Question: What type of tax is indicated in the document, personal property or real estate?
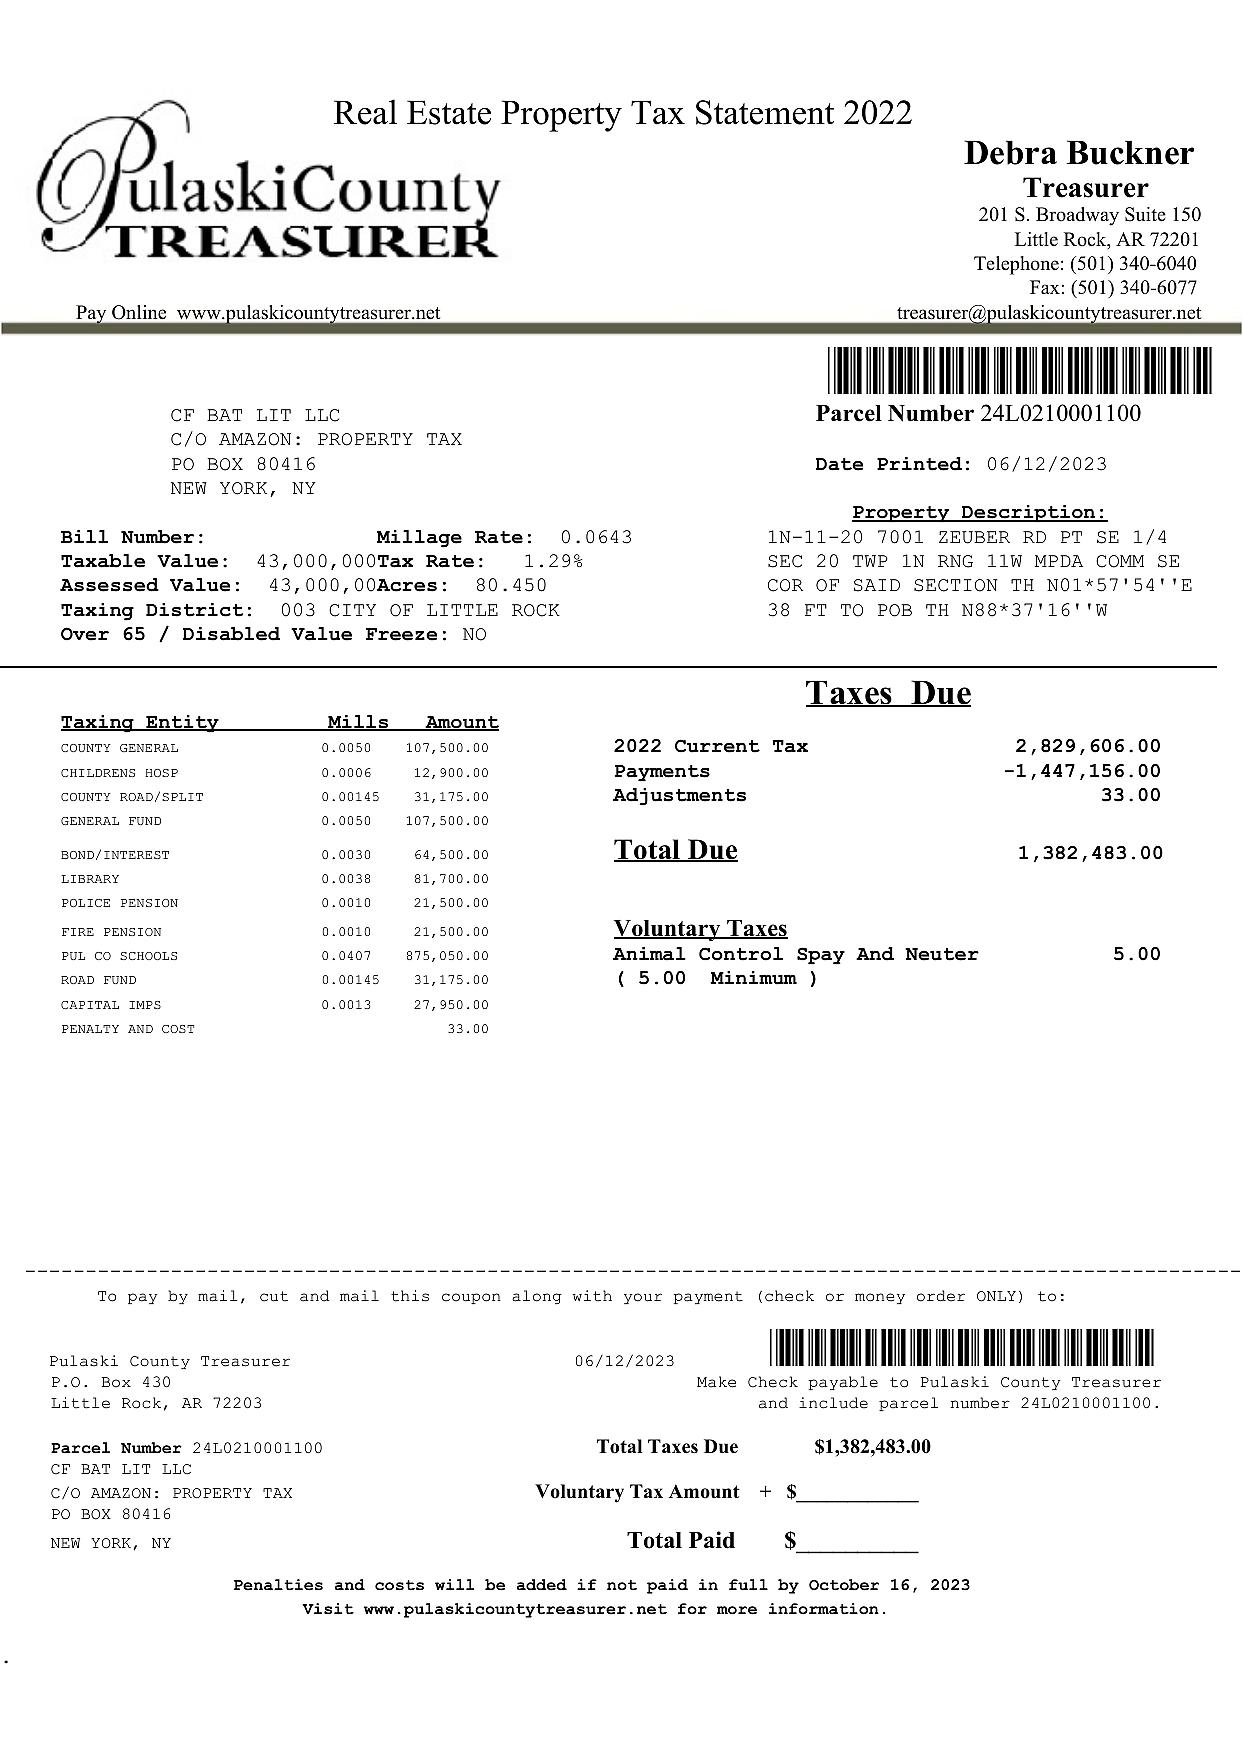
Answer: "Real Estate Tax"